Question: What was observed in the imaging?
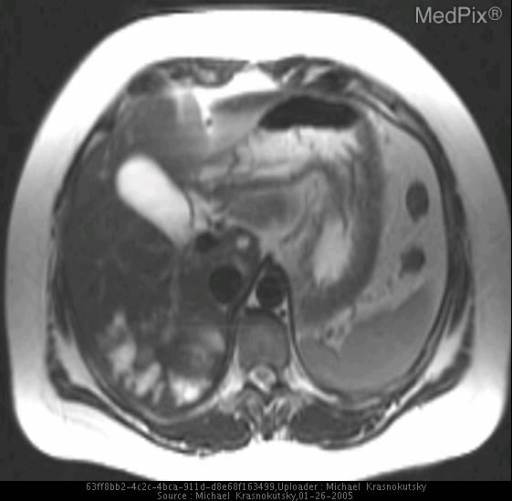
Answer: The imaging shows Both CT and MRI demonstrate dilated intrahepatic biliary ducts in the posterior right lobe of the liver.  Within the dilated system are several calculi that were formed secondary to chronic infection. Axial T2 MRI image demonstrates areas of increased signal in the posterior right lobe of the liver representing dilated intrahepatic biliary ducts..